Question: What is the property identification or parcel number listed?
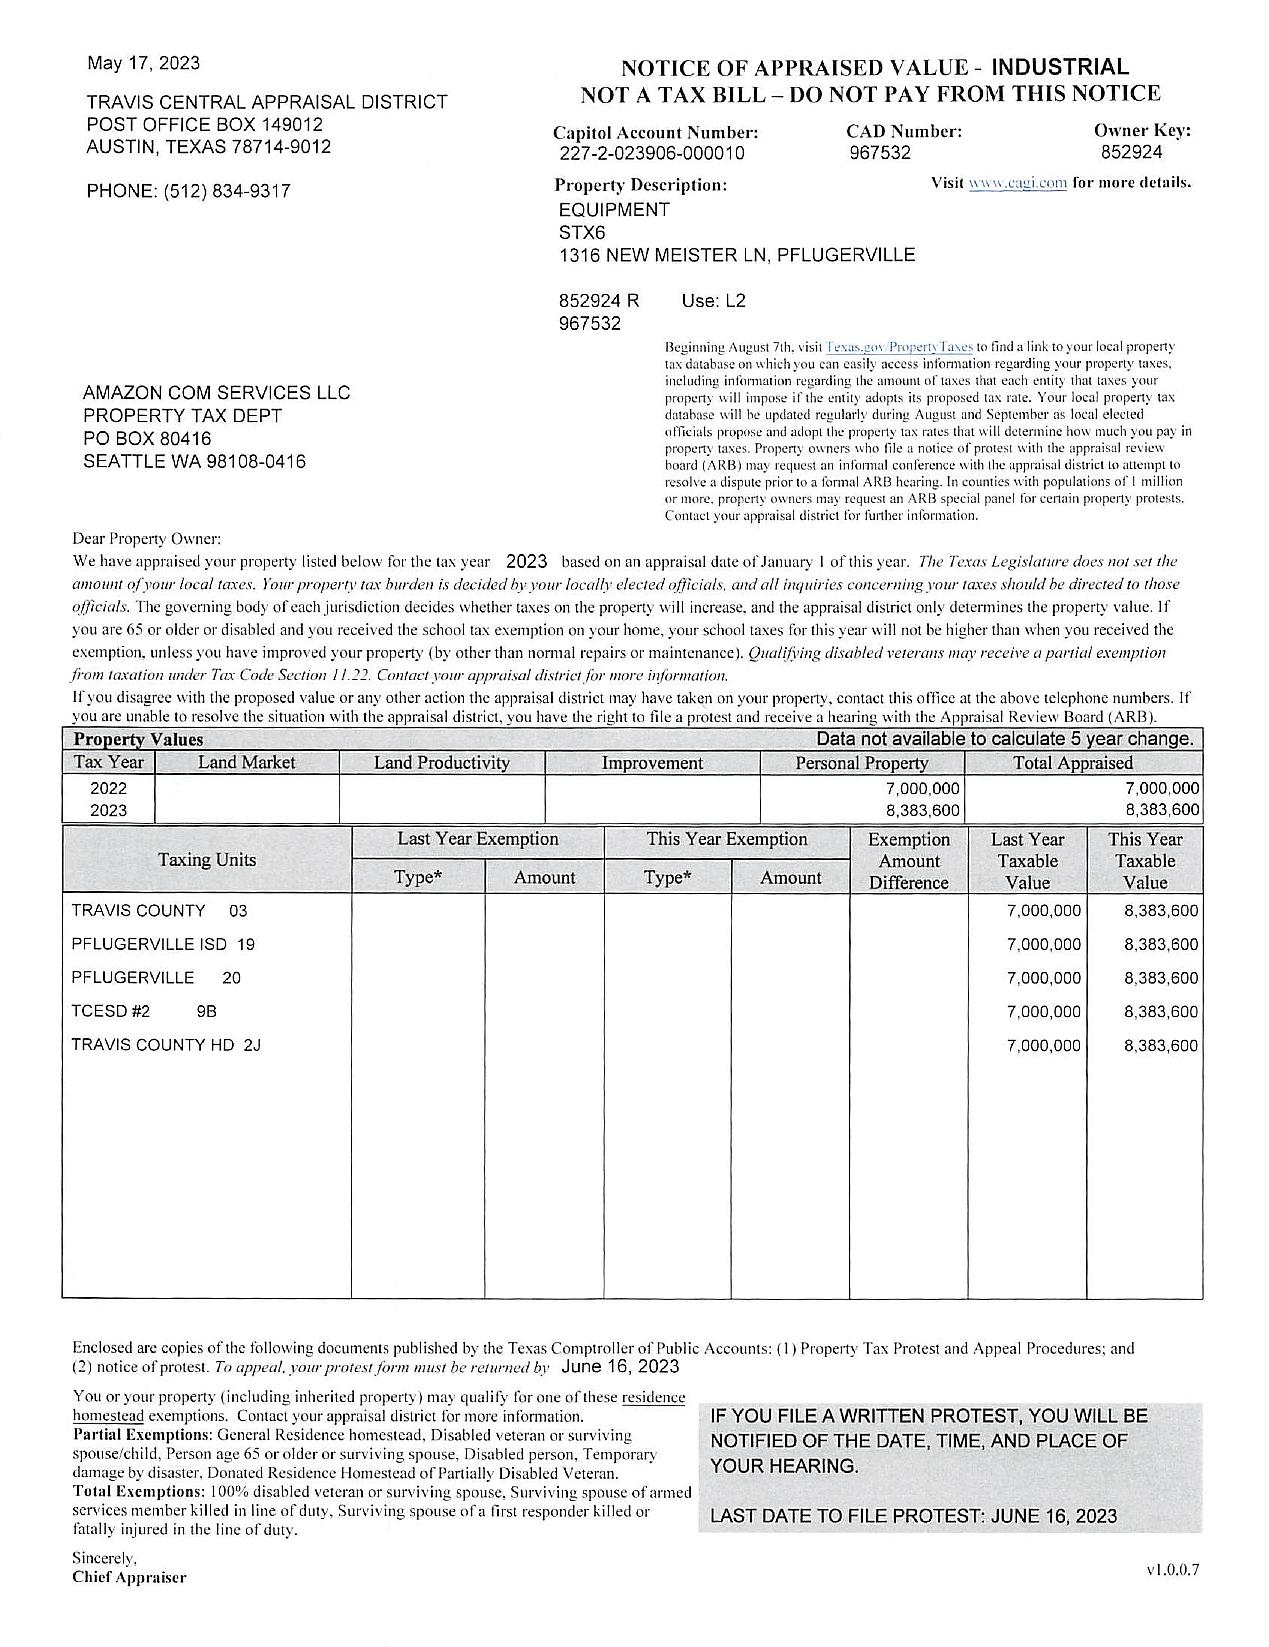
Answer: "967532"